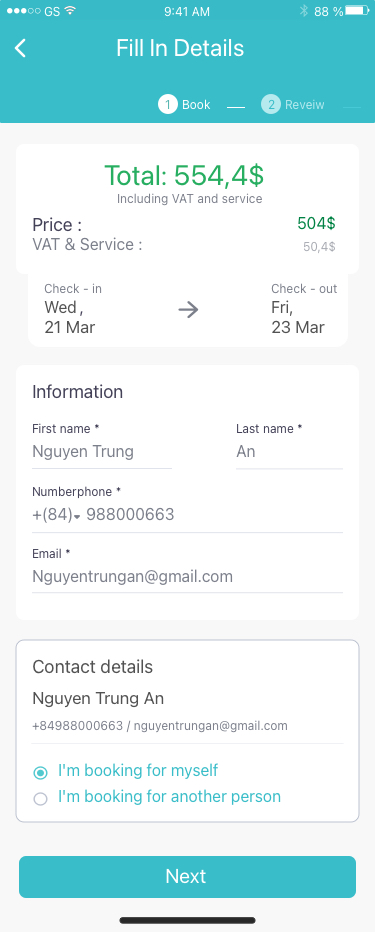
Text in this UI design:
Information
irst name *
F
ast name *
L
Nguyen Trung
An
umberphone *
N
+(84)
988000663
mail *
E
Nguyentrungan@gmail.com
I'm booking for myself
I'm booking for another person
Nguyen Trung An
+84988000663 / nguyentrungan@gmail.com
Fill In Details
88 %
9:41 AM
GS
1
Book
Reveiw
2
Wed
21 Mar
,
23 Mar
Fri,
Check - in
Check - out
Total: 554,4$
Including VAT and service
VAT & Service :
Price :
50,4$
504$
Contact details
Next